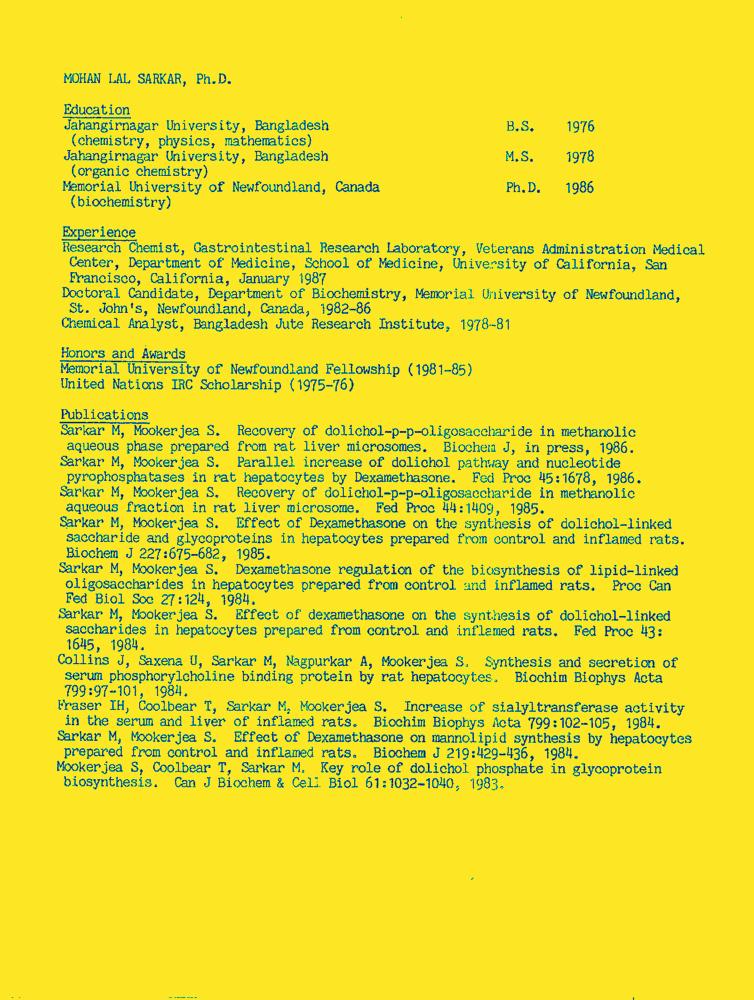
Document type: Resume-Doc